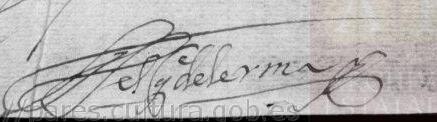
Signature of: francisco gómez de sandoval y zúñiga